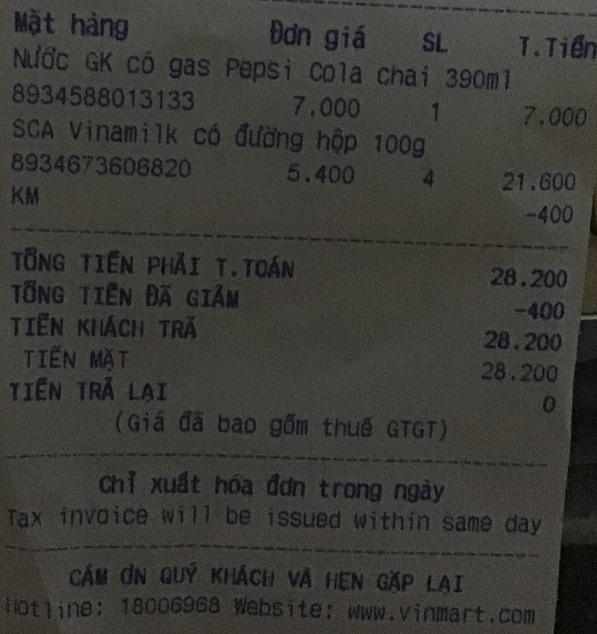
<table>
<tr>
<th>Mặt hàng</th>
<th>Đơn giá</th>
<th>SL</th>
<th>T.Tiền</th>
</tr>
<tr>
<td>Nước GK có gas Pepsi Cola chai 390ml 8934588013133</td>
<td>7.000</td>
<td>1</td>
<td>7.000</td>
</tr>
<tr>
<td>SCA Vinamilk có đường hộp 100g 8934673606820</td>
<td>5.400</td>
<td>4</td>
<td>21.600</td>
</tr>
<tr>
<td>KM</td>
<td></td>
<td></td>
<td>-400</td>
</tr>
</table>

TỔNG TIỀN PHẢI T.TOÁN 28.200
TỔNG TIỀN ĐÃ GIẢM -400
TIỀN KHÁCH TRẢ 28.200
TIỀN MẶT 28.200
TIỀN TRẢ LẠI 0
(Giá đã bao gồm thuế GTGT)

Chỉ xuất hóa đơn trong ngày
Tax invoice will be issued within same day

CÁM ƠN QUÝ KHÁCH VÀ HẸN GẶP LẠI
hotline: 18006968 Website: www.vinmart.com